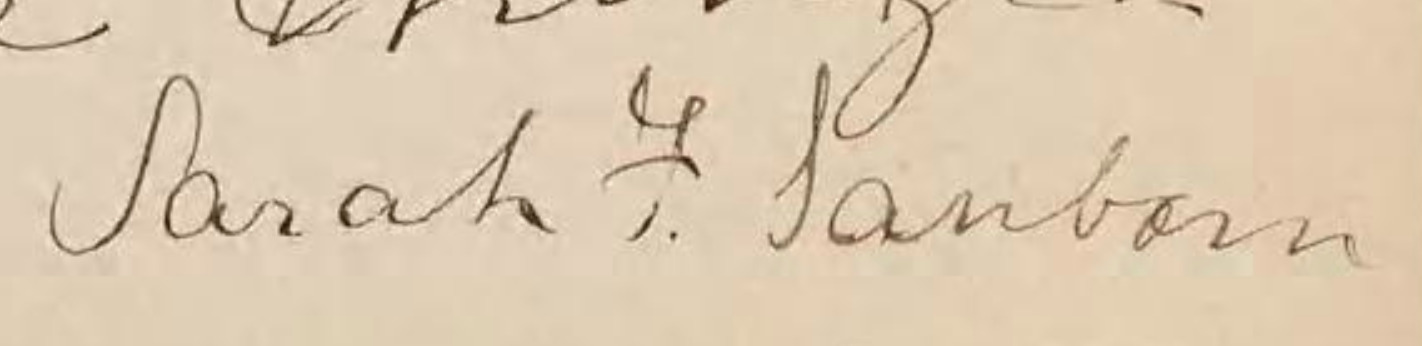
Signature of: sarah frances sanborn